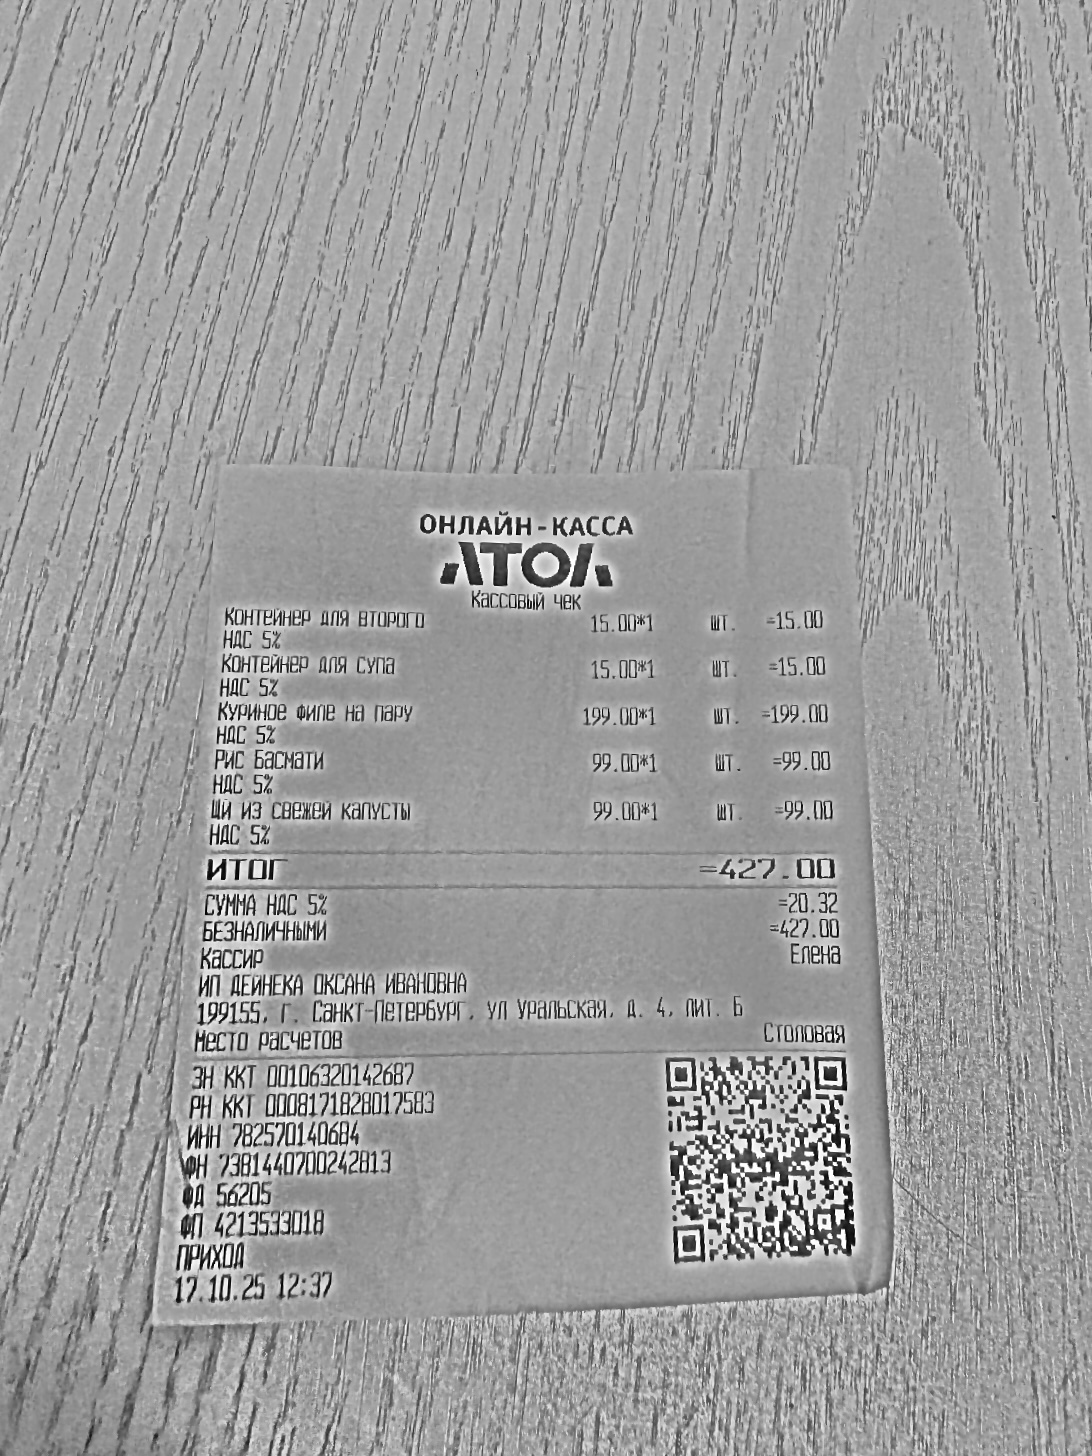
Продавец: ИП ДЕЙНЕКА ОКСАНА ИВАНОВНА
ИНН: 782570140684
Дата: 17.10.25
Товары: Контейнер для второго; Контейнер для супа; Куриное филе на пару; Рис Басмати; Щи из свежей капусты
Количество: 1; 1; 1; 1; 1
Цена: 15.00; 15.00; 199.00; 99.00; 99.00
Сумма: 15.00; 15.00; 199.00; 99.00; 99.00
Итого: 427.00